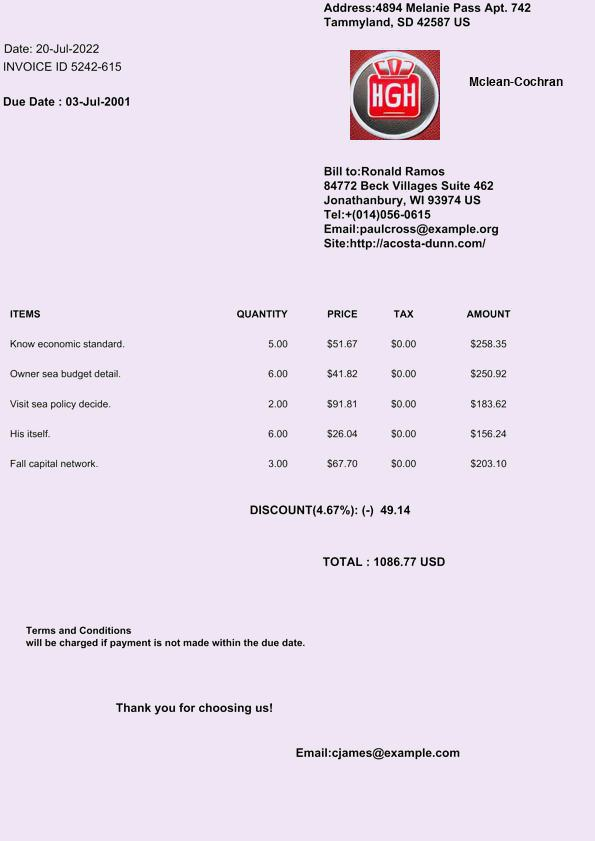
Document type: Invoice